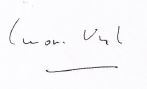
Signature of: simone veil